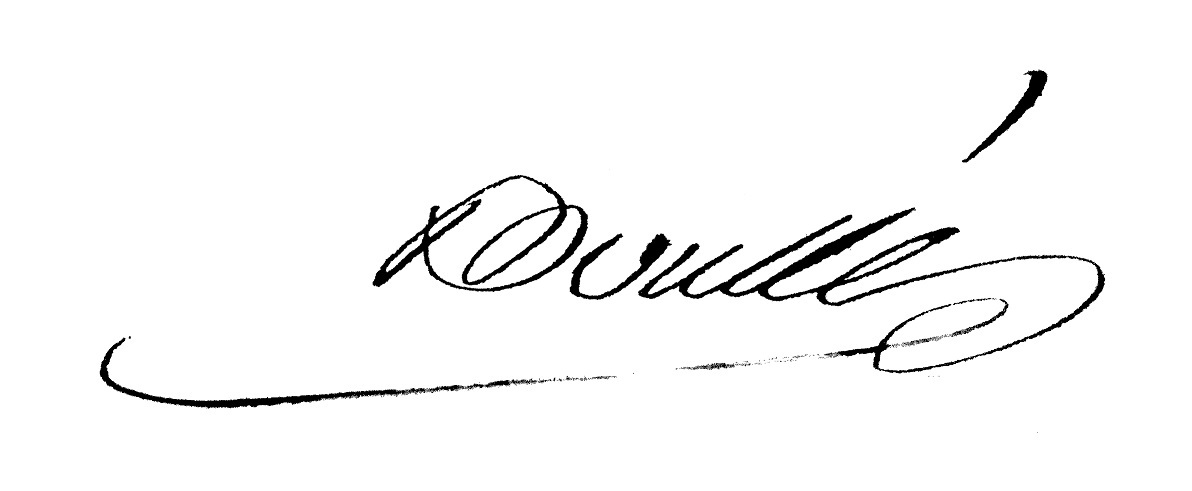
Signature of: jean pierre boullé